Question: What was observed in the imaging?
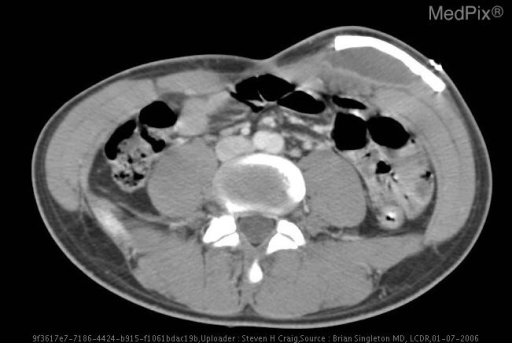
Answer: The imaging shows Skull cap within the left lower anterior abdominal wall.  There is a 10x6x1.5 cm nonenhancing fluid collection just posterior to the skull cap. >Skull cap in left anterior abdominal wall with underlying liquified hematoma.